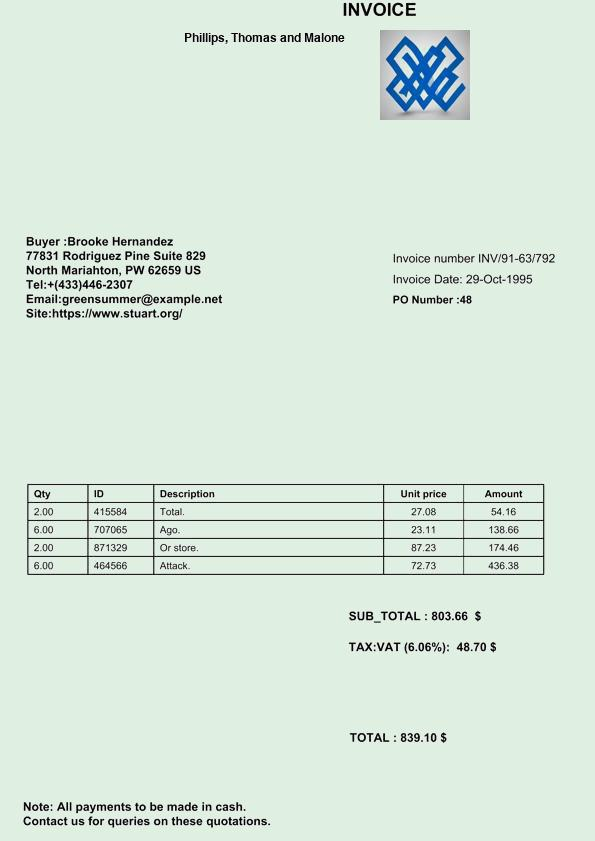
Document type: Invoice